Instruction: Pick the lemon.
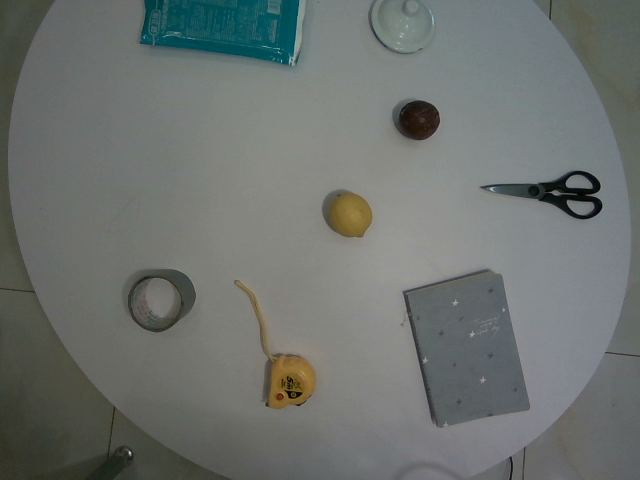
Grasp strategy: vertical